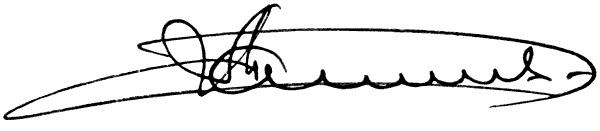
Signature of: hryhorii malyshevskyi